Question: How does the patient history play a role?
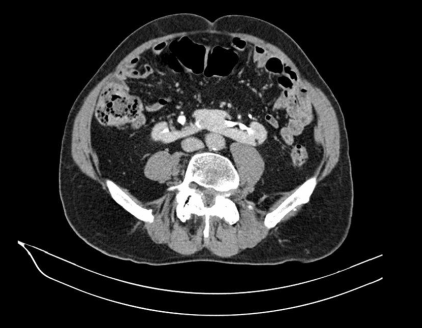
Answer: The patient's history of 78 year old man with new onset of painless hematuria.  There is no significant past medical history. is key in understanding the case.